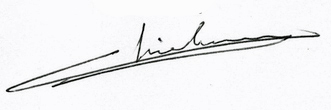
Signature of: tony thielemans